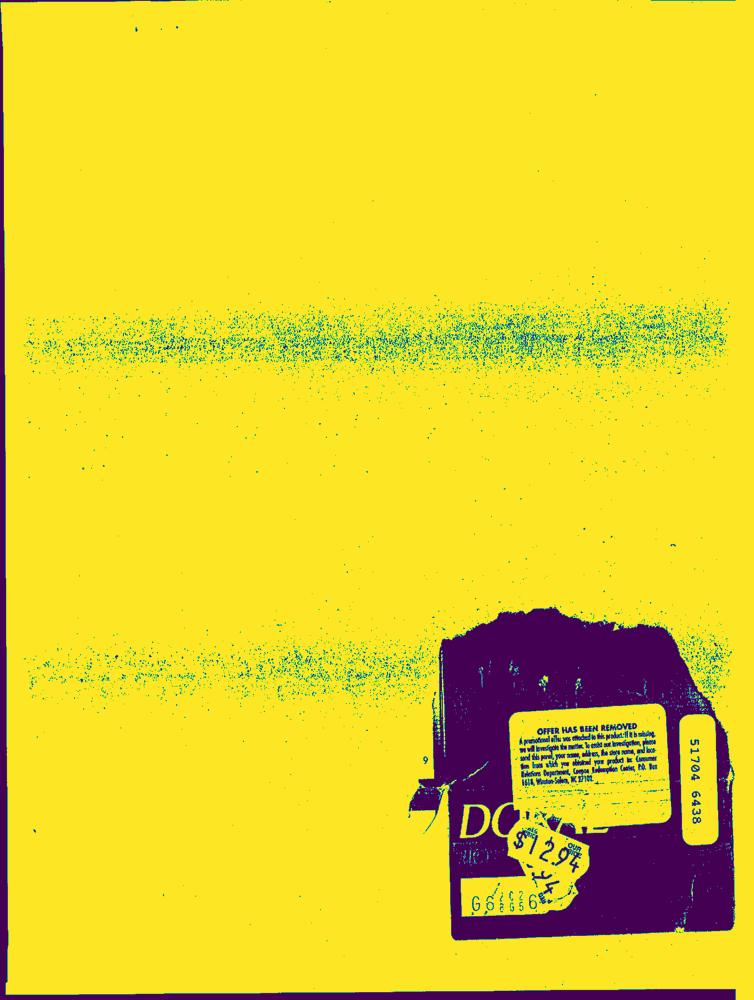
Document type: Hand-Written